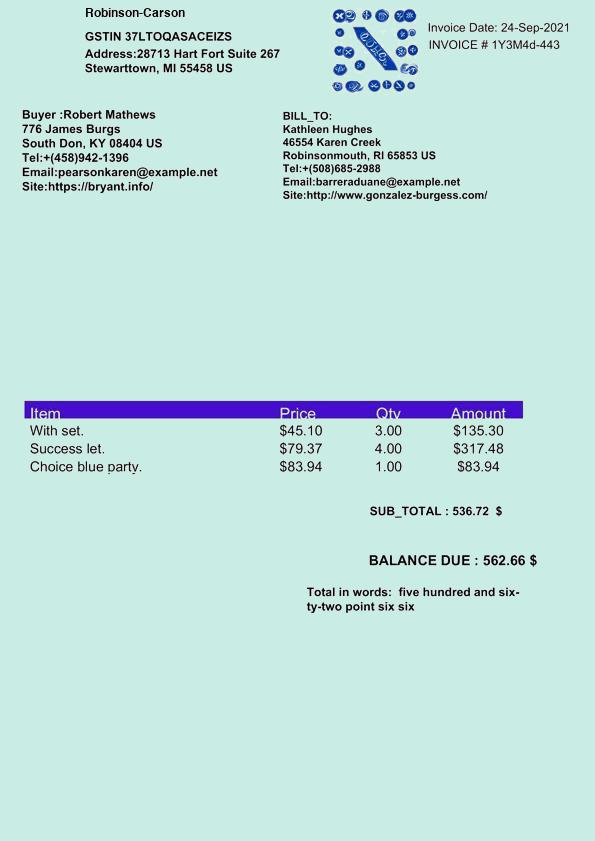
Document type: Invoice